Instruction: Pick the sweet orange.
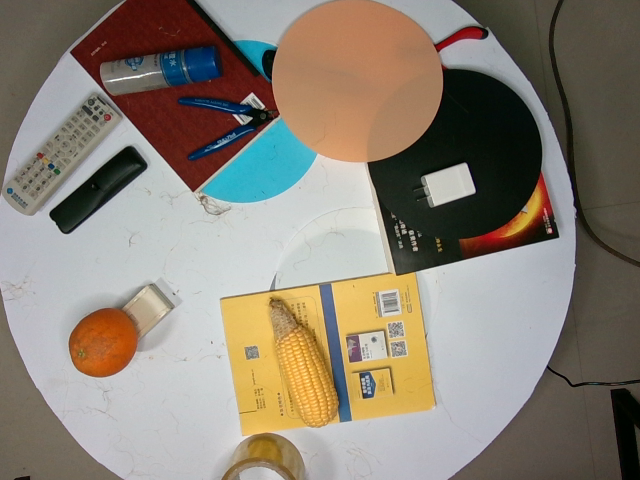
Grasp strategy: vertical